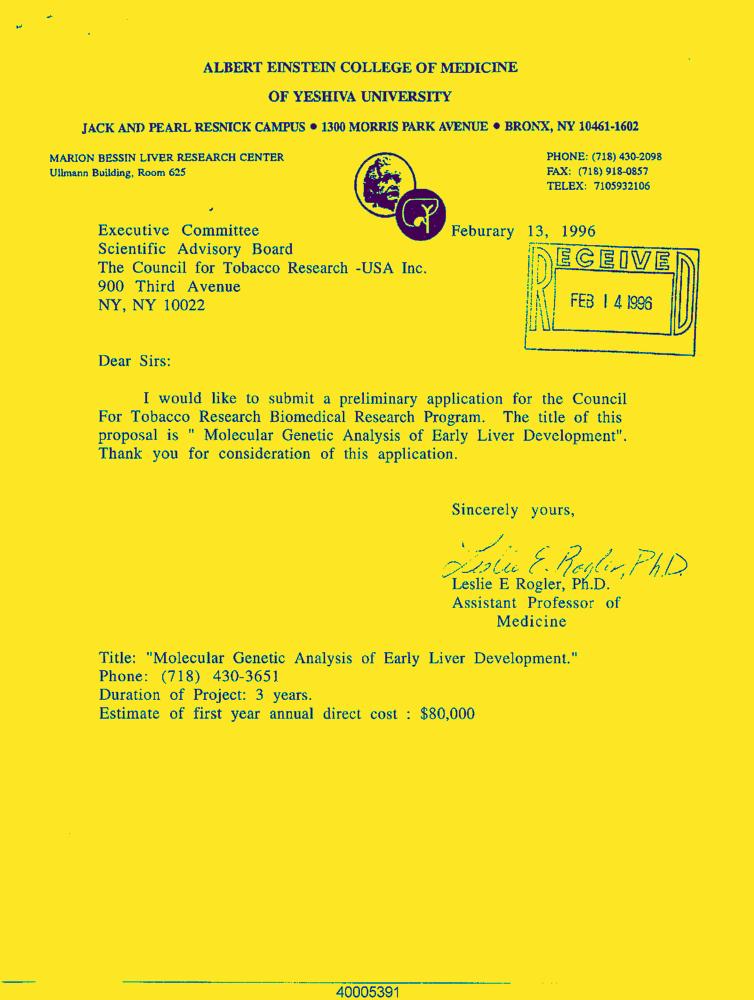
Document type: Letter-Doc